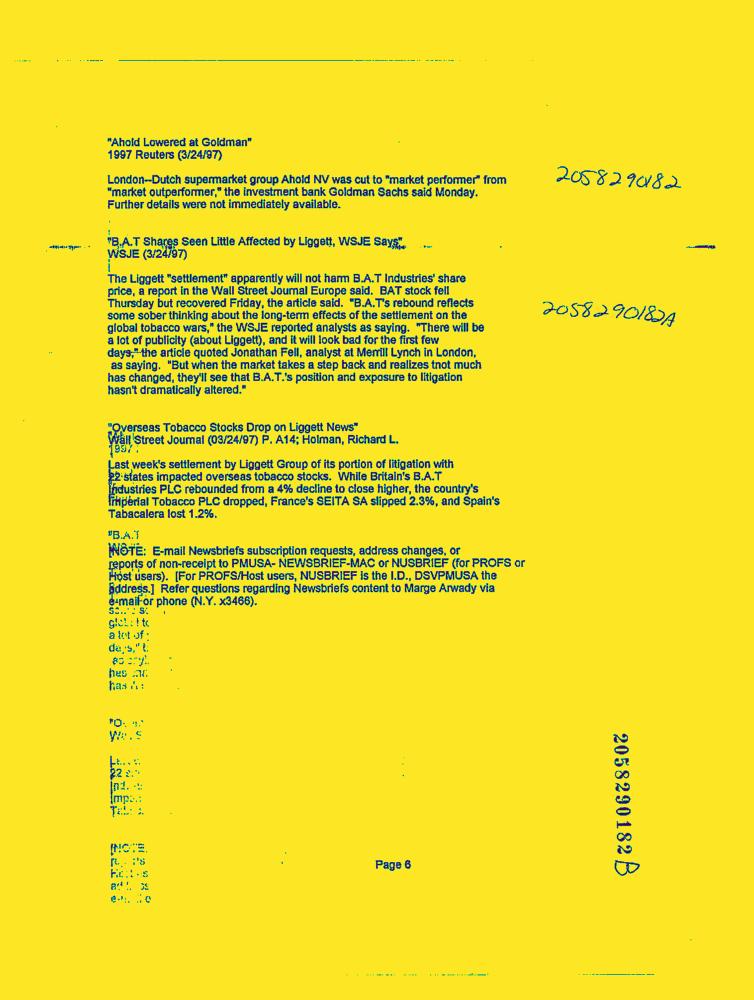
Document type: News-Article